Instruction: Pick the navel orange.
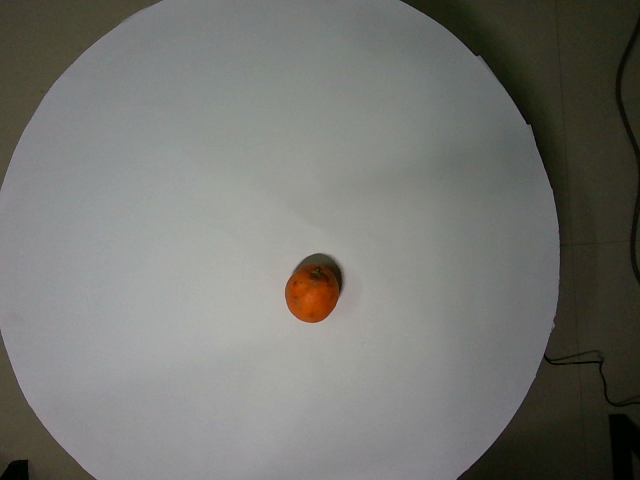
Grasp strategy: vertical